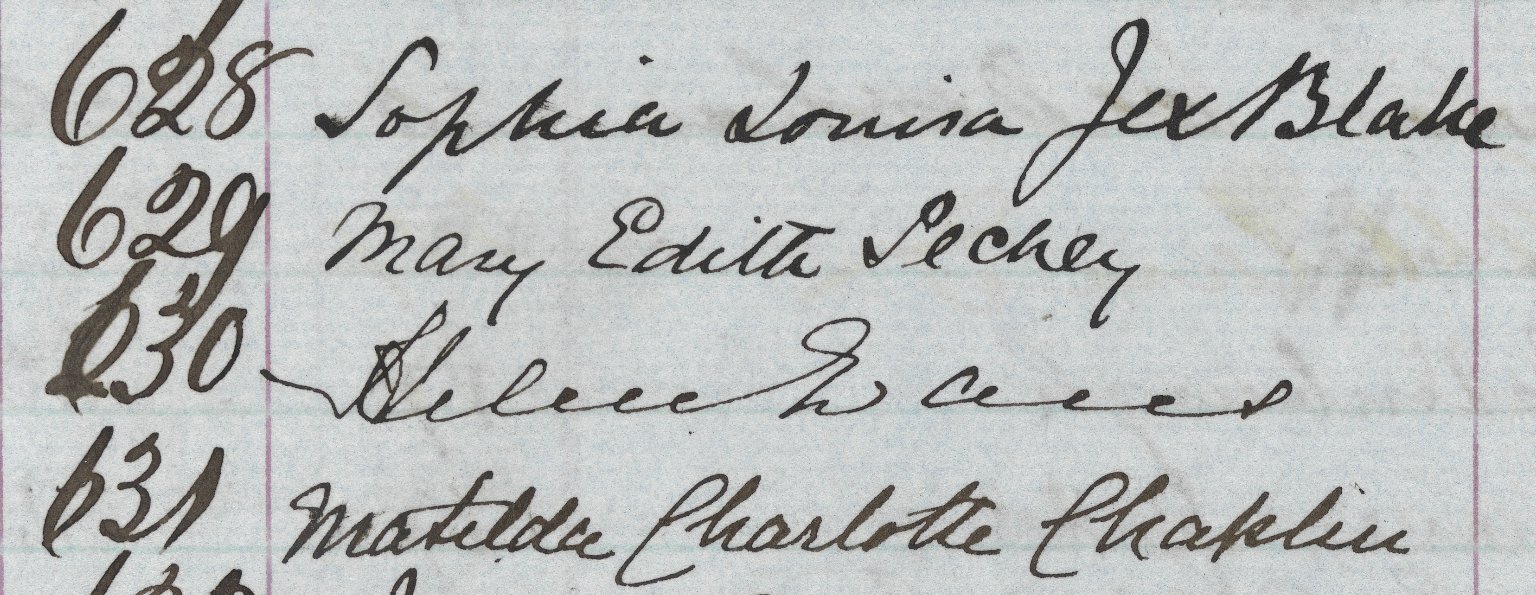
Signature of: helen evans russel